Question: What appears to be the issue?
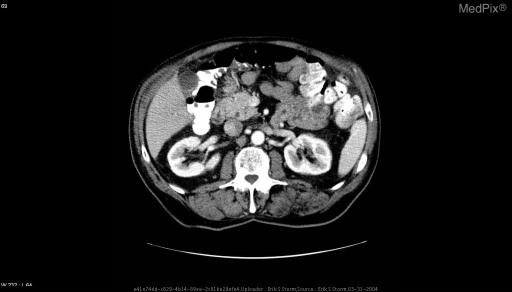
Answer: The findings suggest Hypodense lesion in the tail of the pancreas, with cystic and soft tissue components.  Minimal pancreatic duct dilatation. There were no hepatic lesions, and all mesenteric and retroperiteoneal nodes were sub-centimeter.. Normal pancreatic head.. The patient might have a history of Patient recently had surgical repair of left inguinal hernia.  Pathology on the sac and surrounding soft tissue came back as "metastatic adenocarcinoma ".  Patient is otherwise healthy and asymptomatic.  CT was performed in a search for primary malignancy..